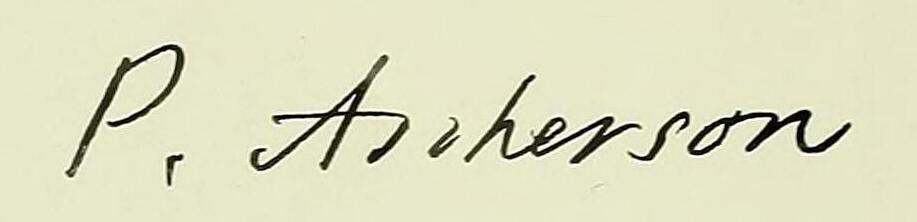
Signature of: paul friedrich august ascherson